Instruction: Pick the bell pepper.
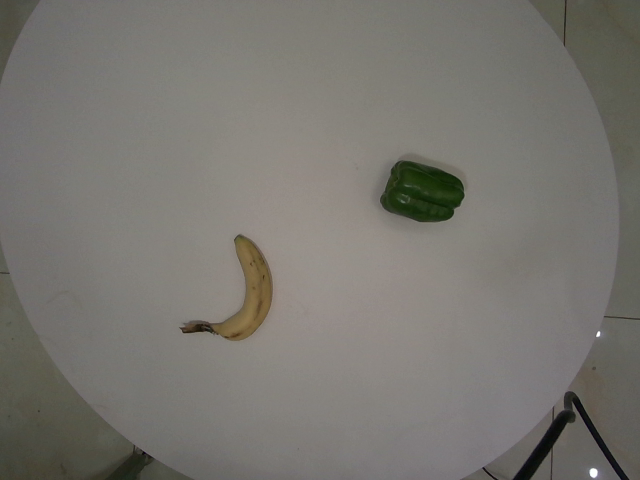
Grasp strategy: vertical